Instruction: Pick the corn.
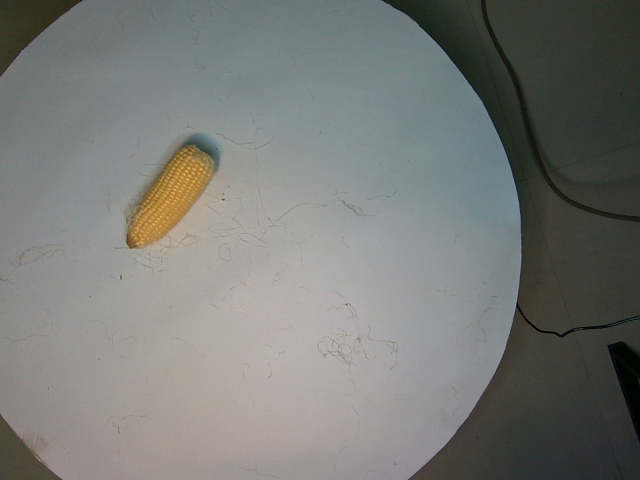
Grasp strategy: vertical